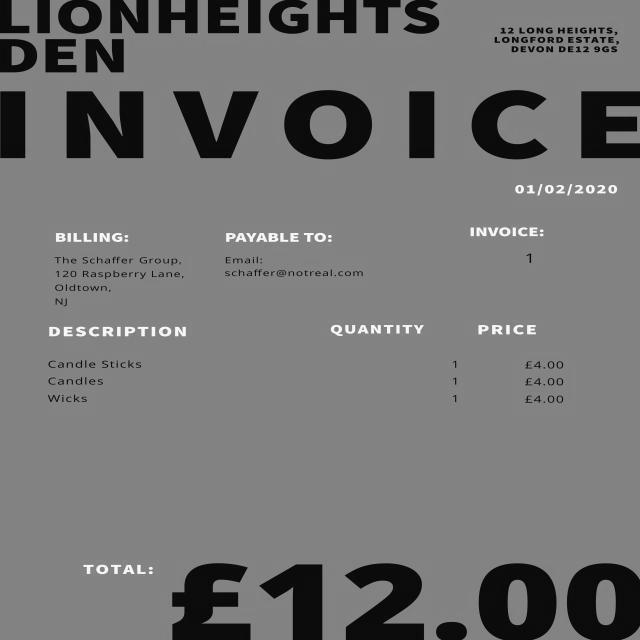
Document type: Invoice